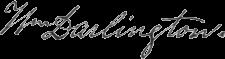
Signature of: william darlington